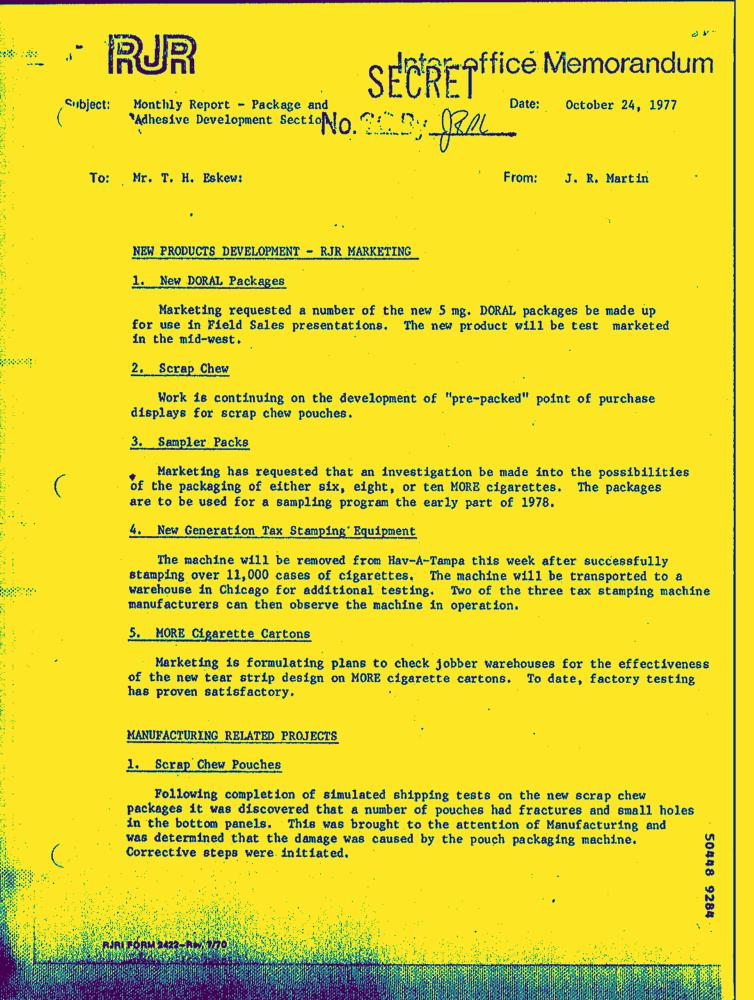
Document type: Letter-Doc